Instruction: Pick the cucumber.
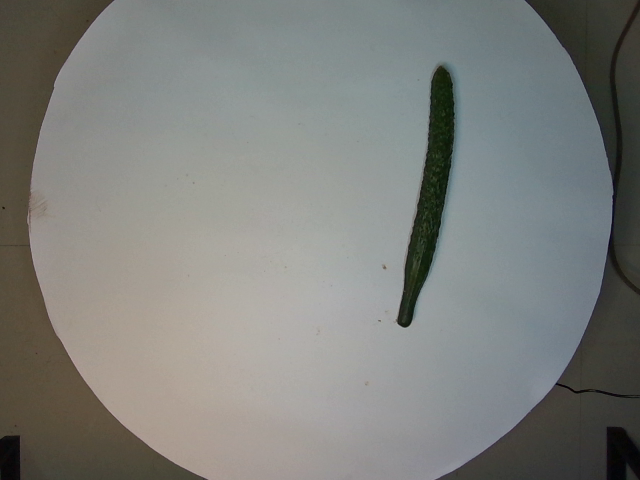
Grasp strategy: vertical